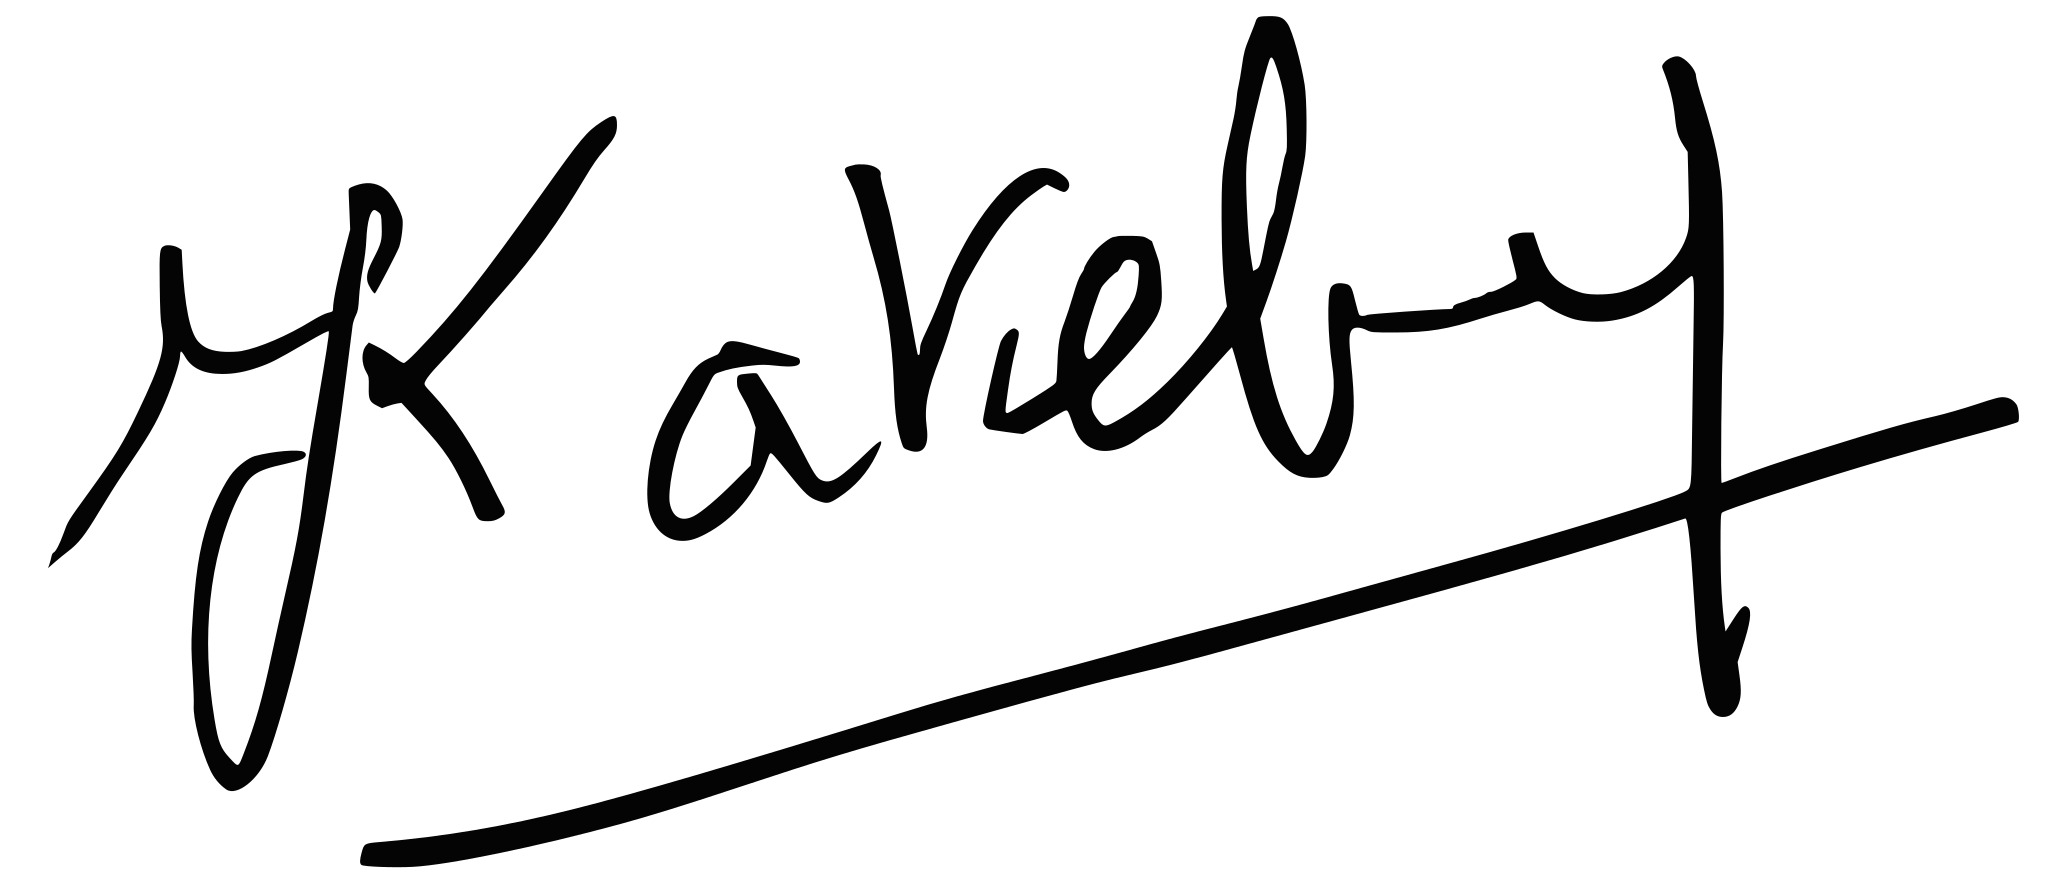
Signature of: yacine kateb